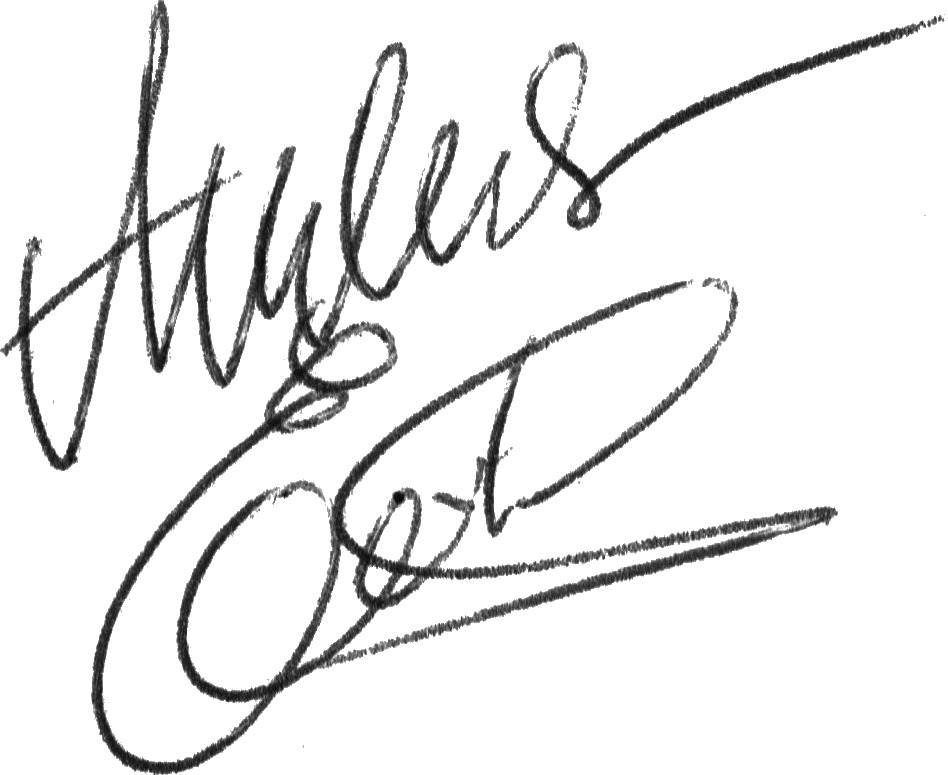
Signature of: anders eriksson